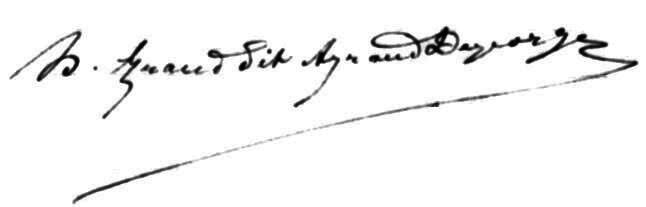
Signature of: horace ayraud degeorge